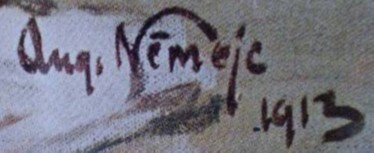
Signature of: augustin němejc